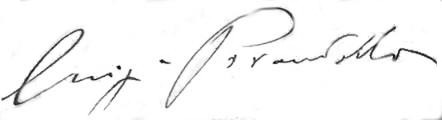
Signature of: luigi pirandello